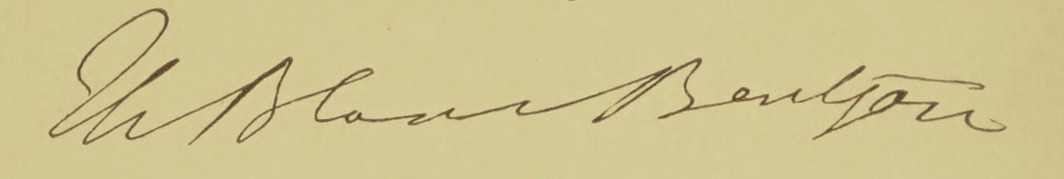
Signature of: therese bentzon